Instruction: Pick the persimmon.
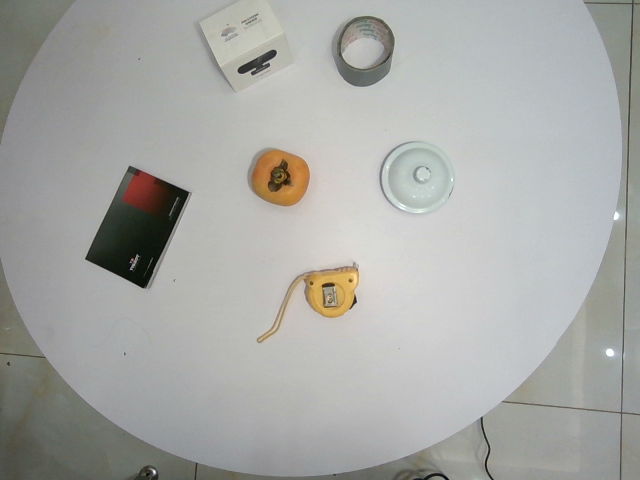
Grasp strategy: vertical